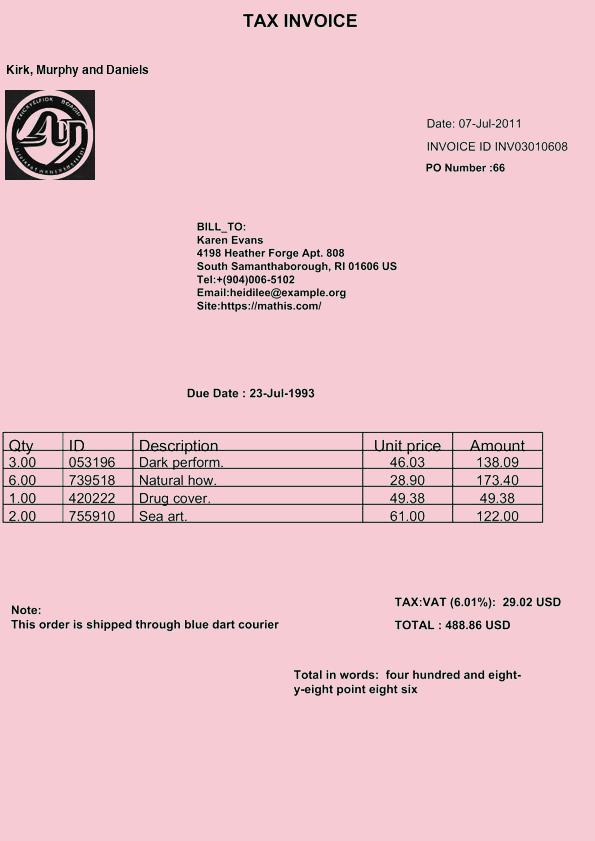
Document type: Invoice